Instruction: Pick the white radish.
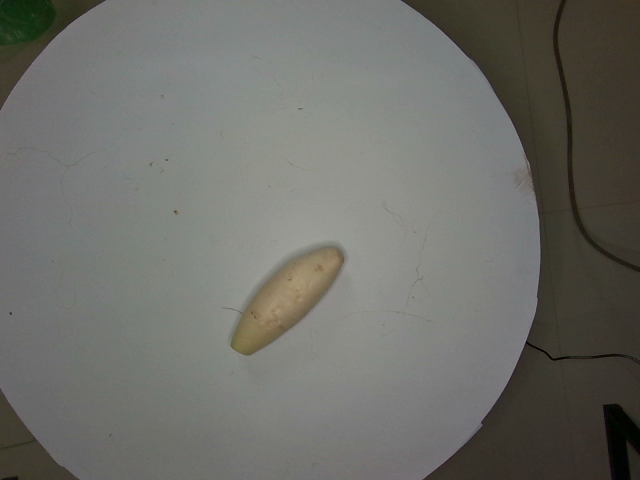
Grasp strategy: vertical